Question: Describe the condition in detail:
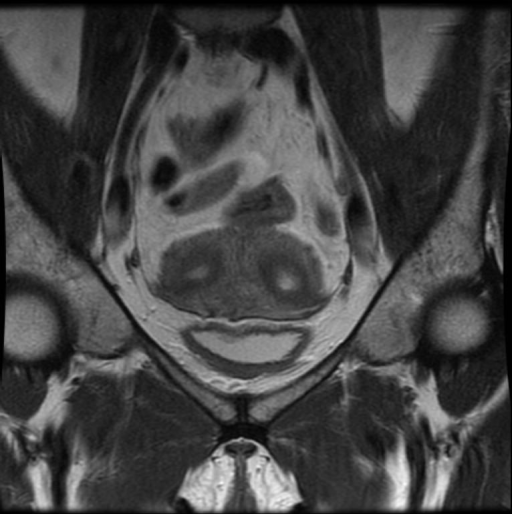
Answer: The disease is discussed as: Defects in mullerian duct development, fusion, or resorption occur in approximately 1% of women.  There are 7 classifications of these congenital uterine anomalies.  Some of these are associated with renal anomalies and/or infertility.  Class I is partial or complete absence of the uterus and/or cervix.  Class II is a unicornuate uterus which results from agenesis of one of the mullerian ducts.  This is associated with the absence of the ipsilateral kidney.  Class III is a fusion anomaly in which there us 2 separate uterus horns, cervices, and vaginas.  Bicornuate uterus (class IV) is characterized by 2 uterine horns but one cervix and vagina.  It is caused by incomplete resorption of the uterine septum.  However, the septum is composed of myometrium and often doesn't extend the entire length of the uterine cavity.  These features distinguish it from a septate uterus in which there is a fibrous septum. These patients are typically asymptomatic and no treatment is typically necessary.  Most of these women maintain their fertility.  However, there is an association between bicornuate uterus and incompetent cervix.  Class V and VI are septate uterus (high incidence of infertility) and T-shaped uterus (results from diethylstilbestrol exposure inutero), respectively.

Hysterosalpingography is often used to evaluate the uterine cavity, while US is the typical screening exam for uterine wall abnormalities.  MR is the best imaging modality to more definitively define the anatomy.  It is often able to characterize a uterine anomaly that was unclear on one of the other imaging modalities.